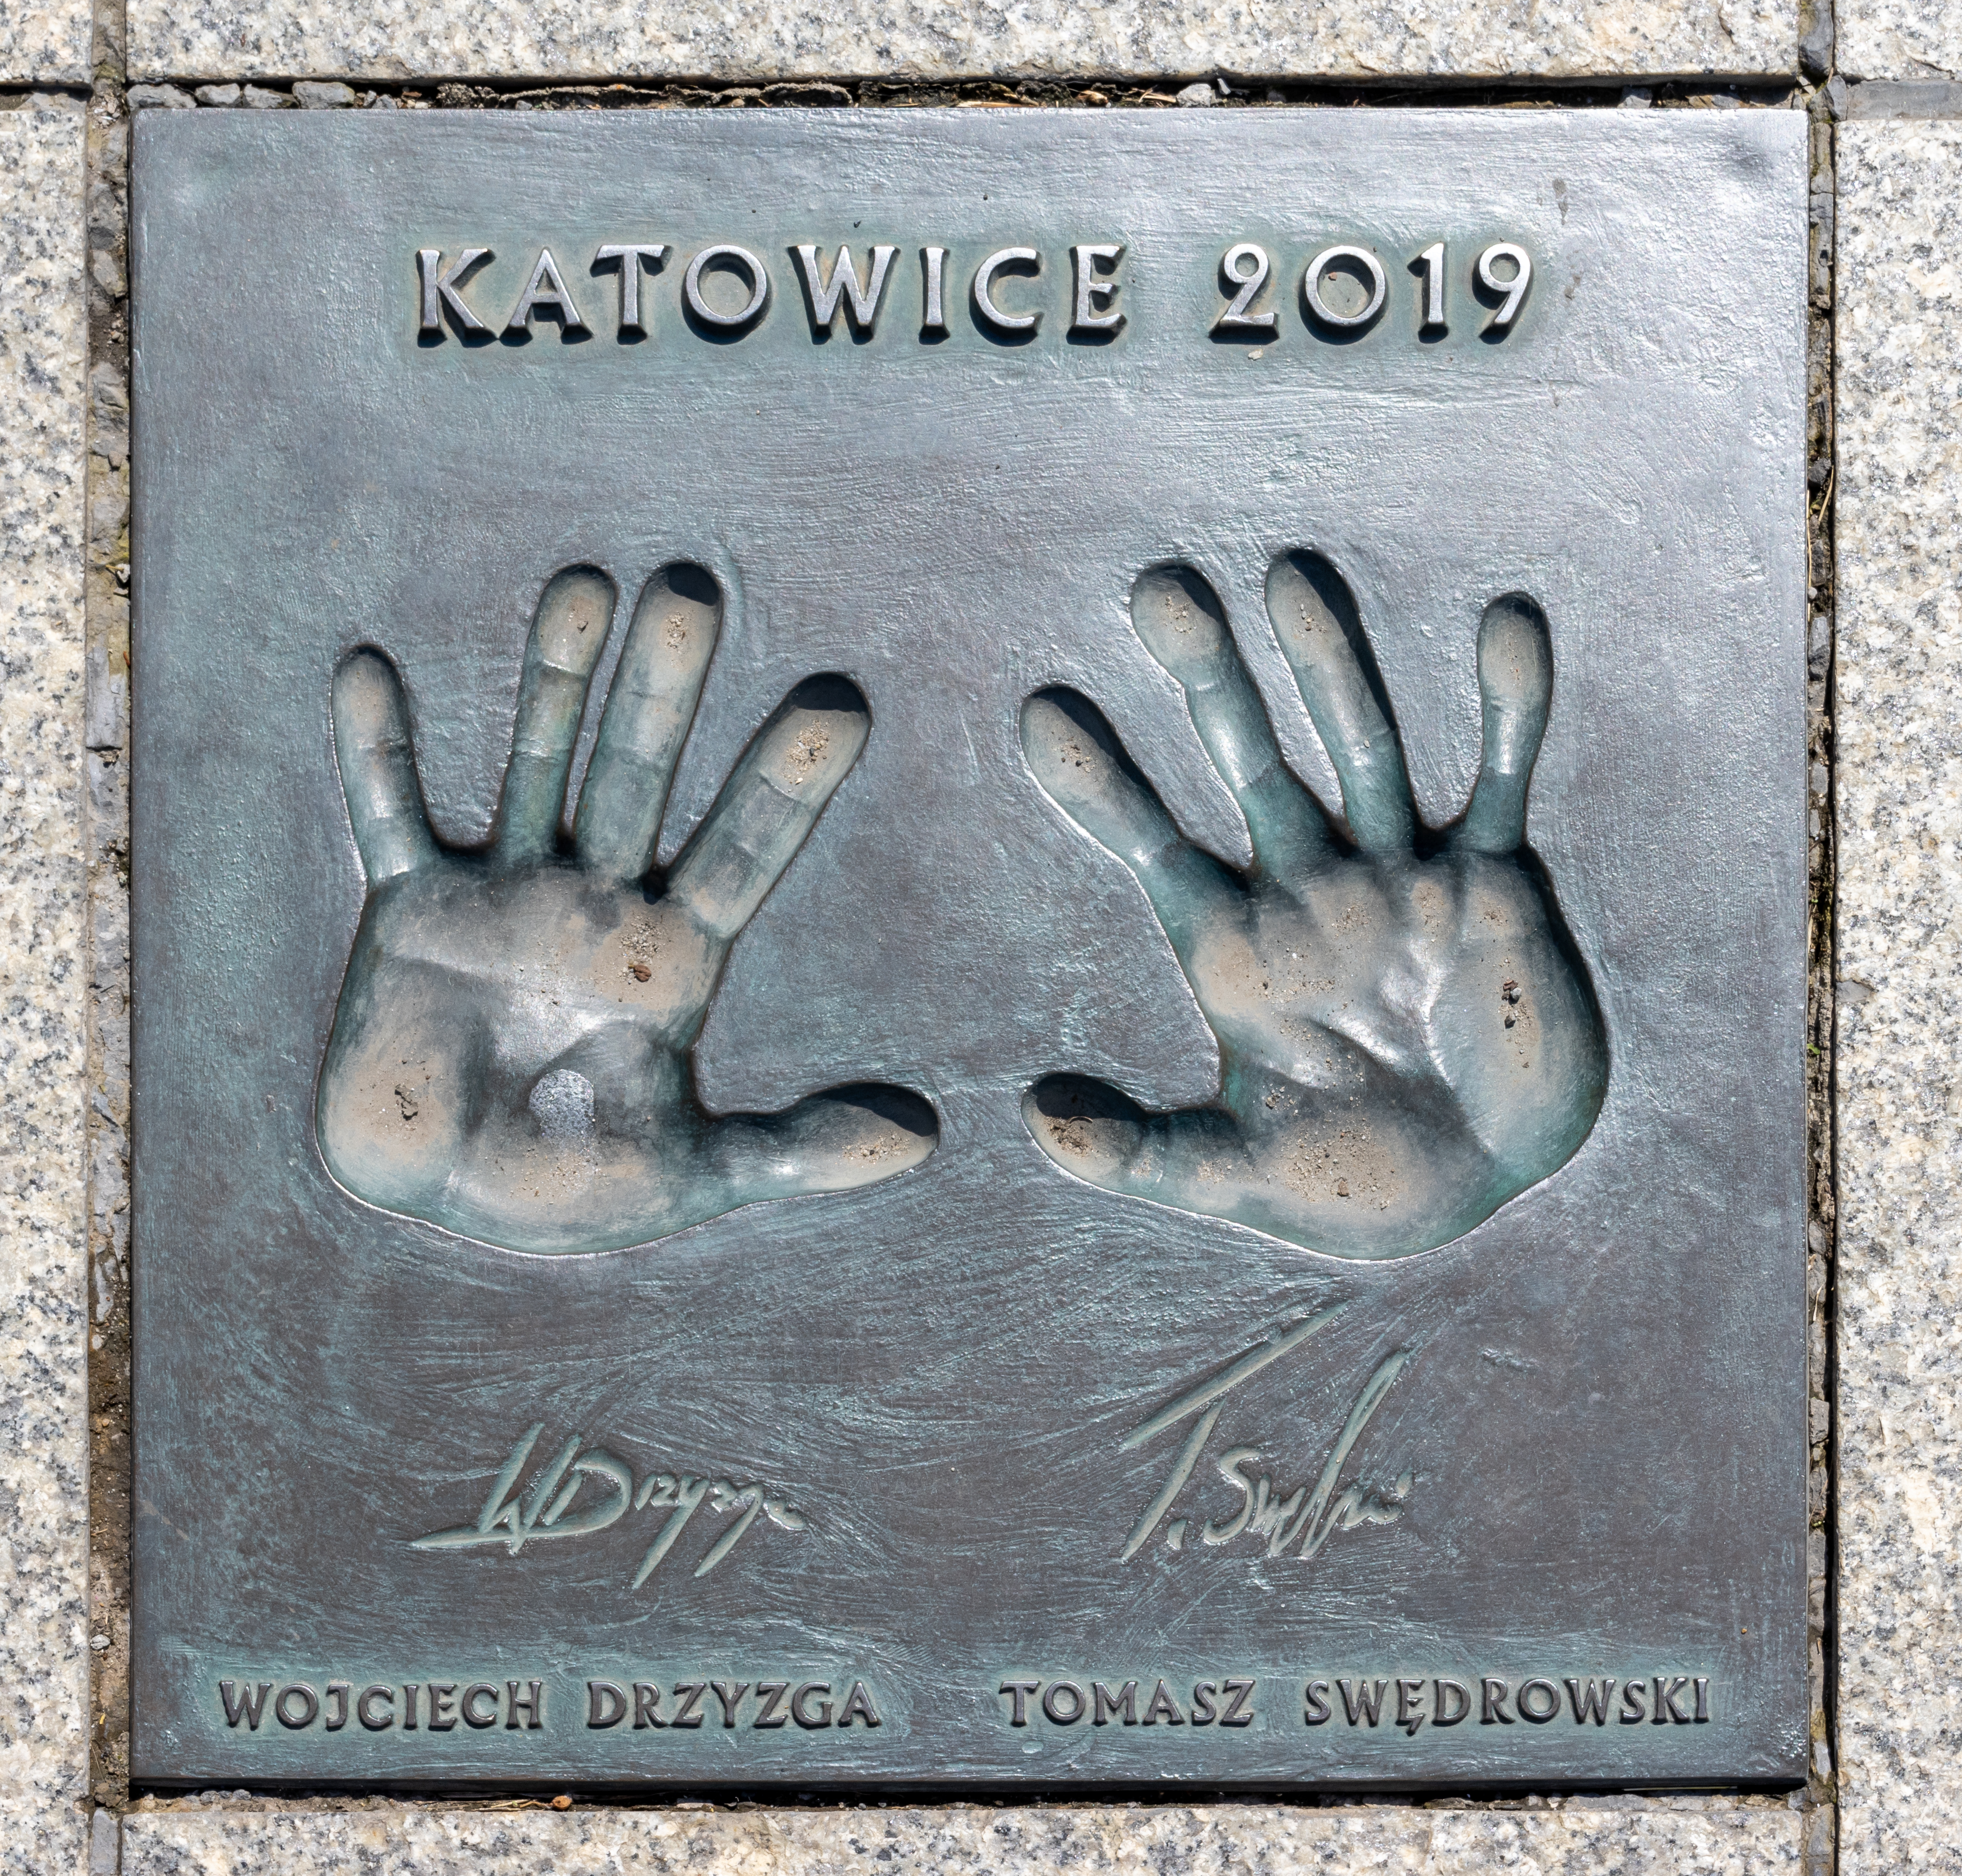
Signature of: tomasz swędrowski